Question: What jurisdiction, city, or county is the document associated with?
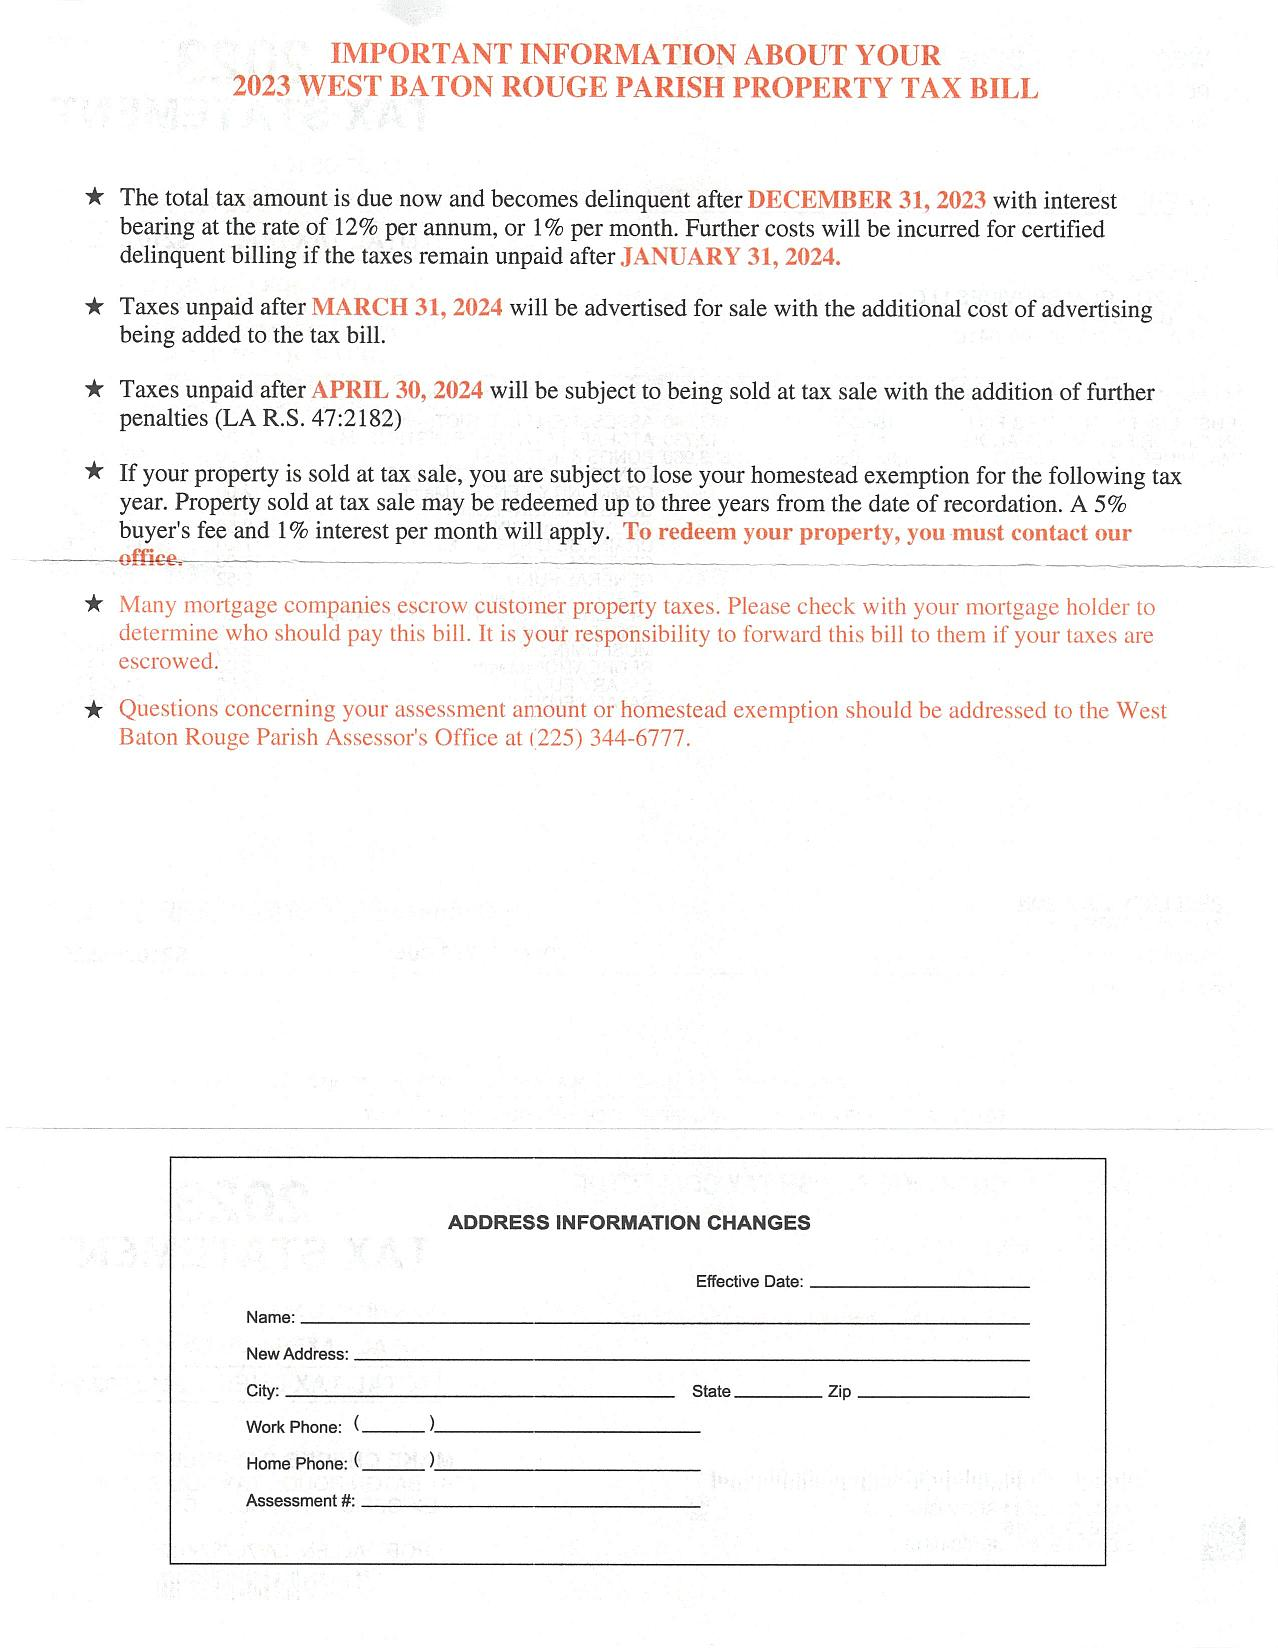
Answer: "West Baton Rouge Parish"